Question: In what way does the history help explain the case?
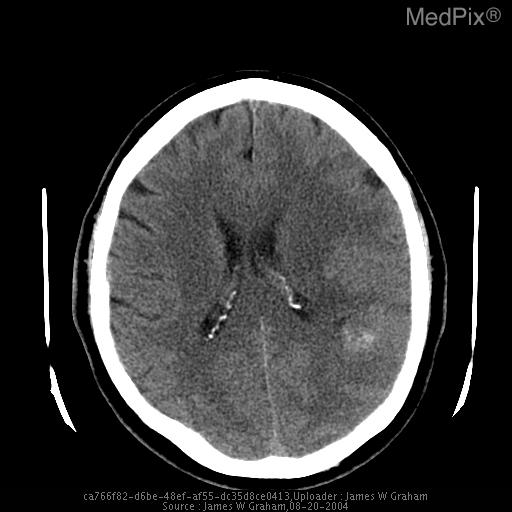
Answer: The patient's history of 61 year old white male with 2 weeks of difficulty concentrating and remembering, slower movements. High blood pressure, otherwise healthy, though wife has noticed subtle changes in mentation over last 6 months is key in understanding the case.